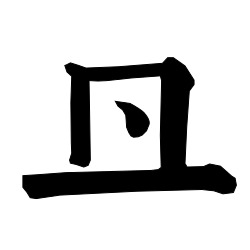
Signature of: emperor lizong of song